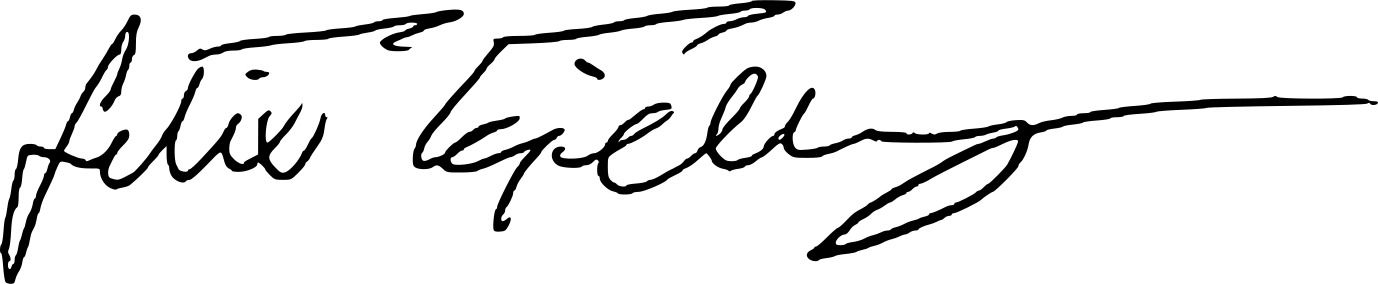
Signature of: pewdiepie